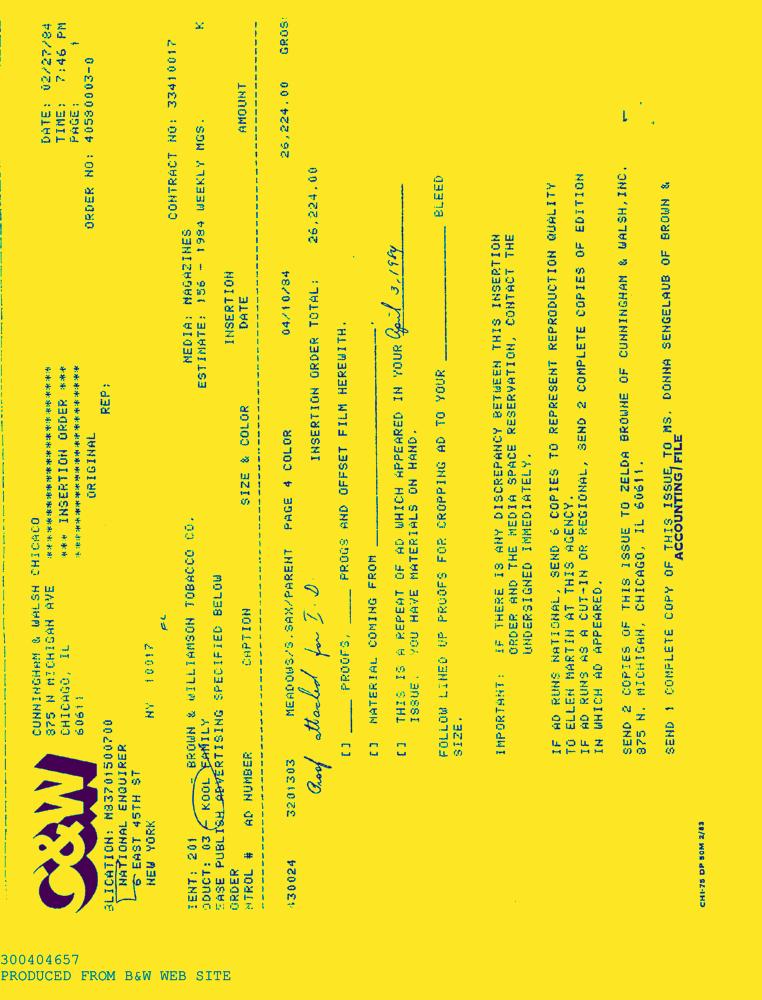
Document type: AD